Can you pull out the amount in words, numerical amount, payee's name, date of the cheque, and the bank's name from the image?
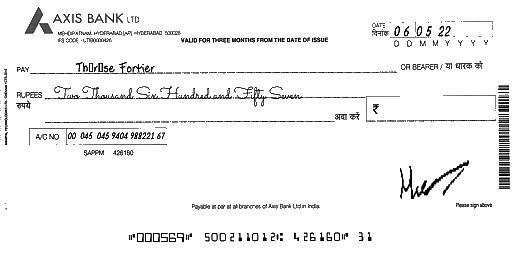
amt_in_words: Two Thousand Six Hundred and Fifty Seven
amt_in_figures:
payee_name: Thérèse Fortier
bank_name: AXIS BANK
cheque_date: 06/05/22